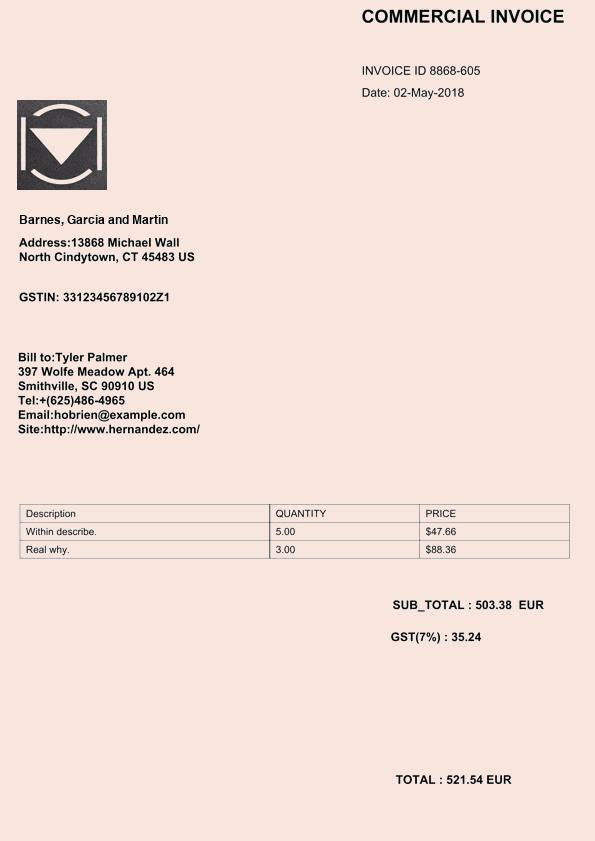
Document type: Invoice